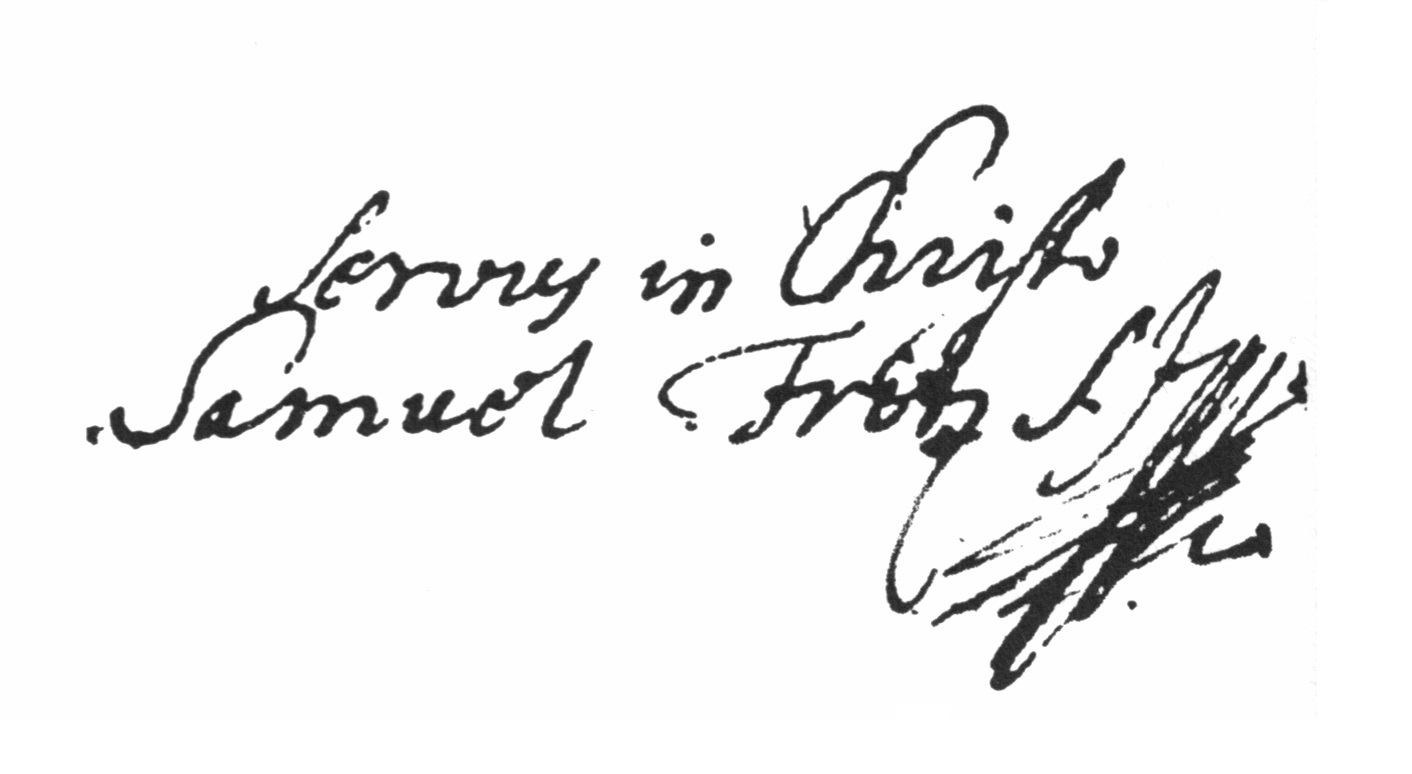
Signature of: samuel fritz